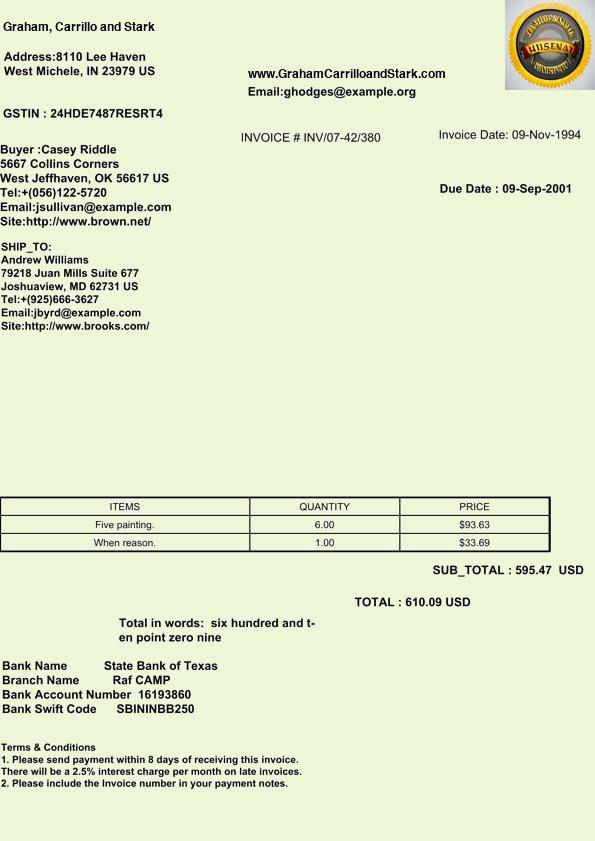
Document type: Invoice